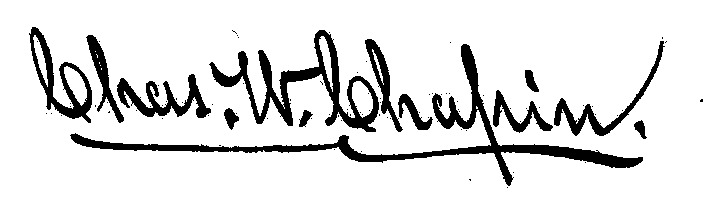
Signature of: charles wells chapin